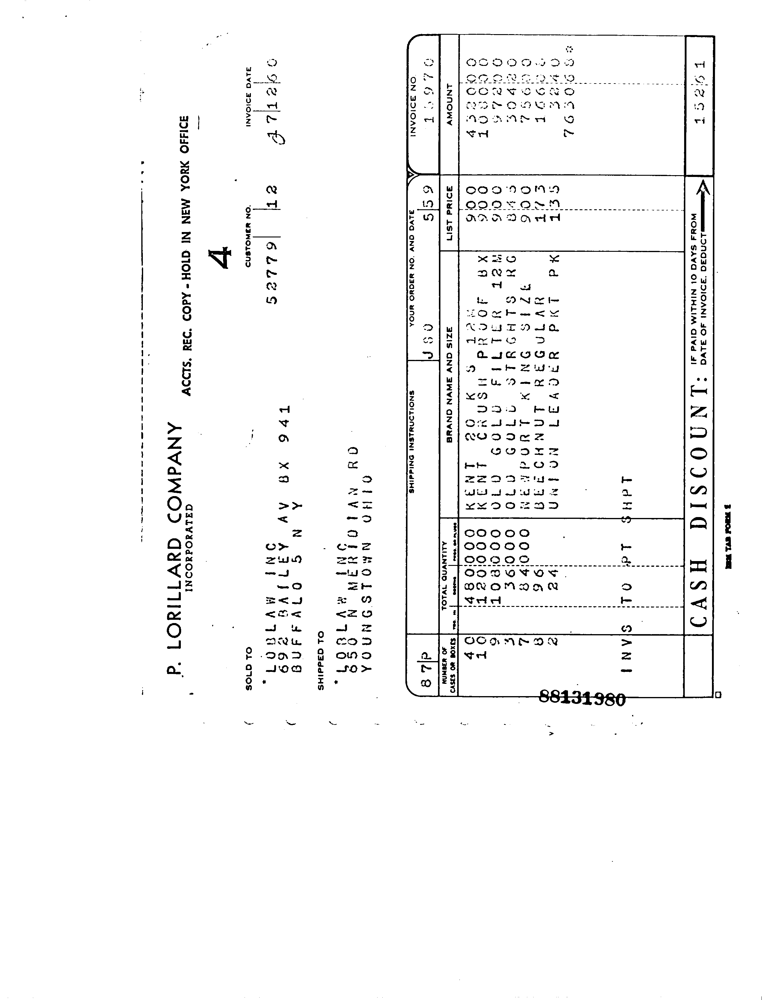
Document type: Invoice